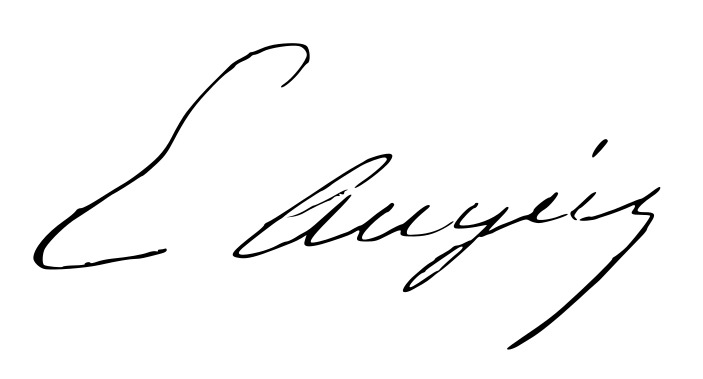
Signature of: émile augier